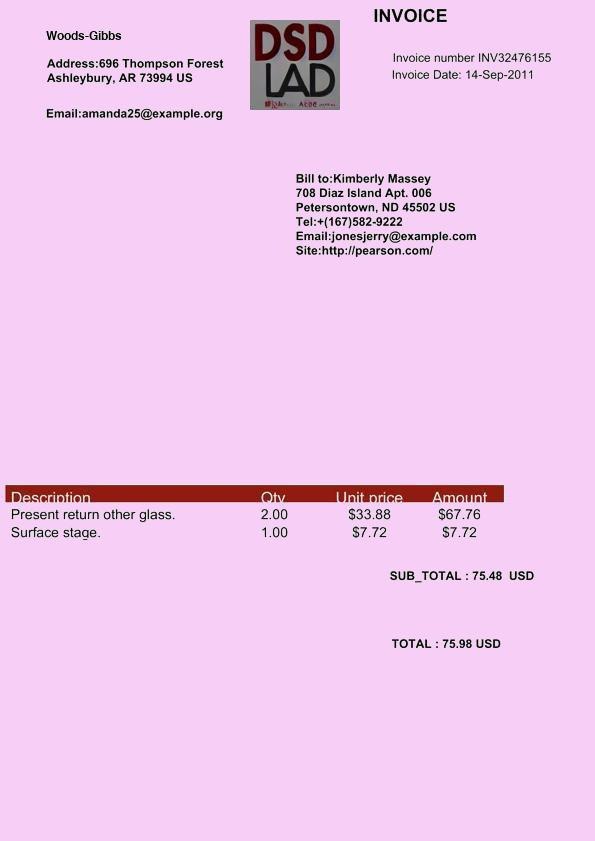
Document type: Invoice